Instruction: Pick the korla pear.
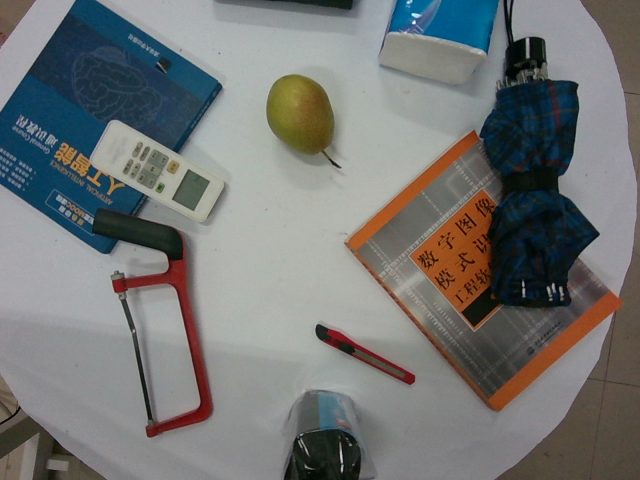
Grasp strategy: vertical